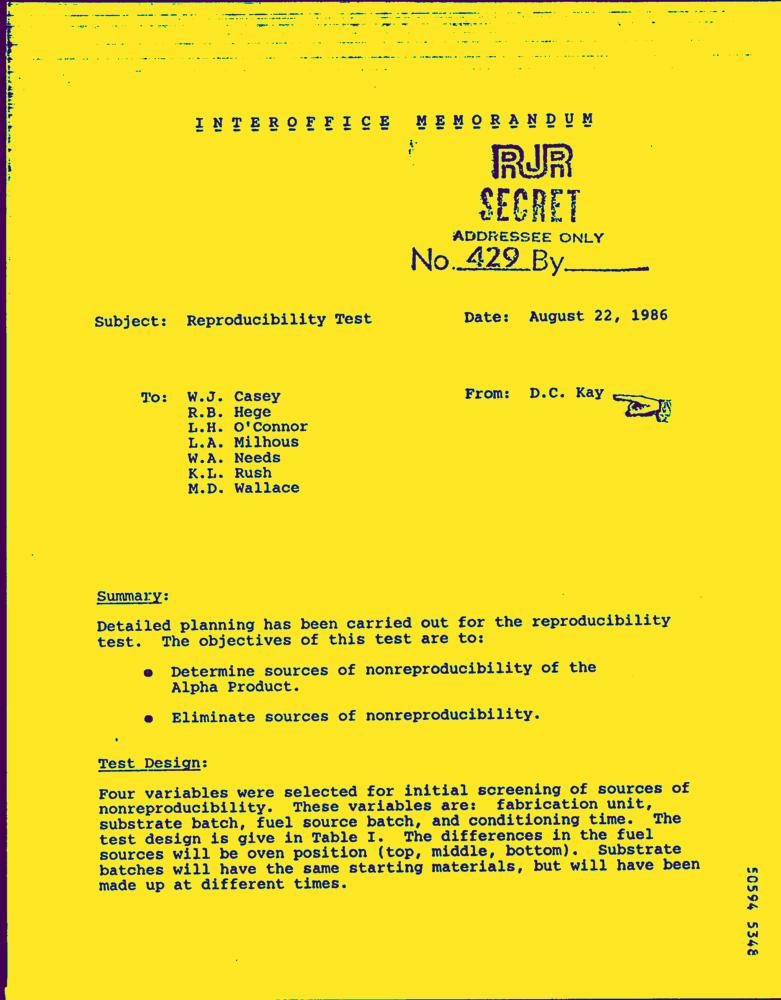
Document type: Letter-Doc